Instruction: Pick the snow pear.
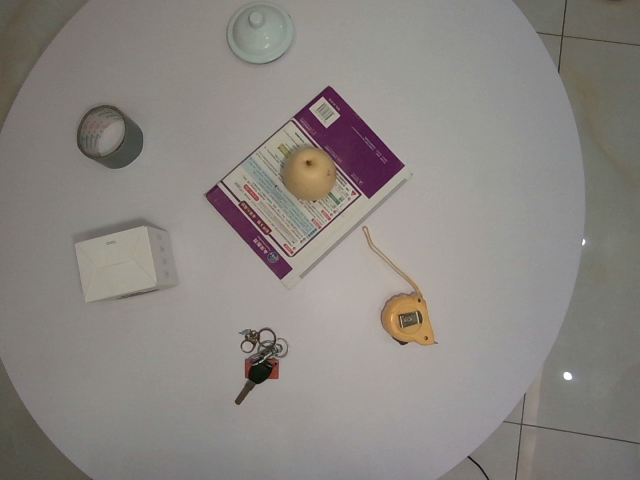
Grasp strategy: vertical